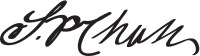
Signature of: salmon p chase